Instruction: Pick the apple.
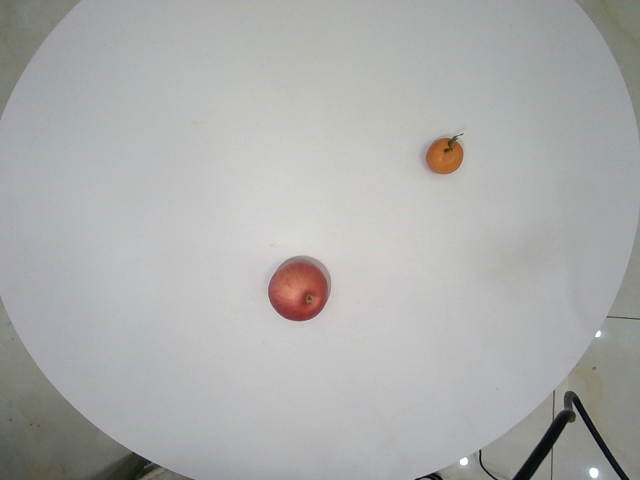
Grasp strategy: vertical